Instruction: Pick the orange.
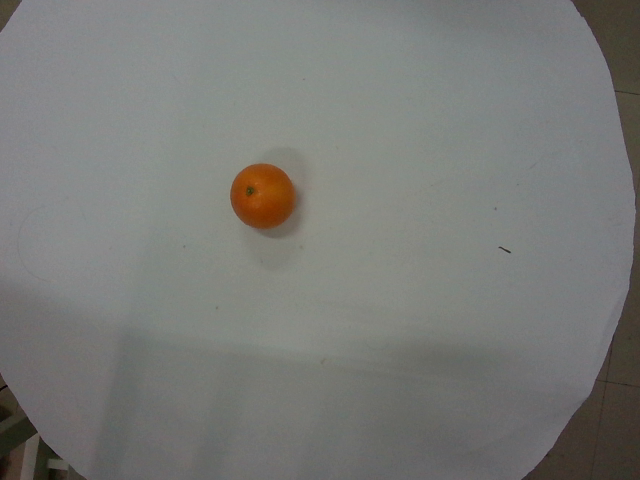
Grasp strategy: vertical